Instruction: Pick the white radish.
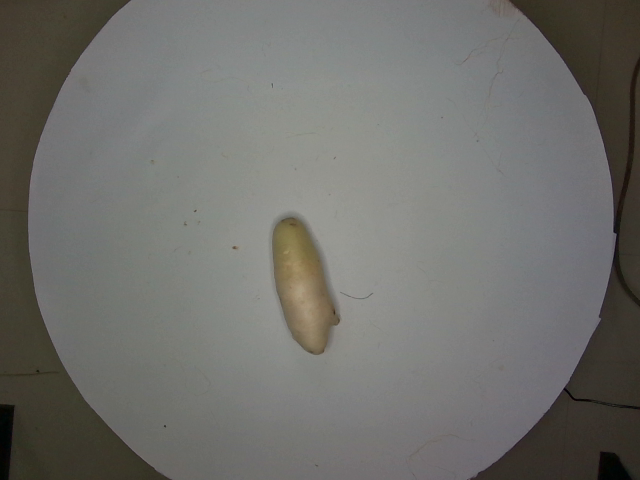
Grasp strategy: vertical